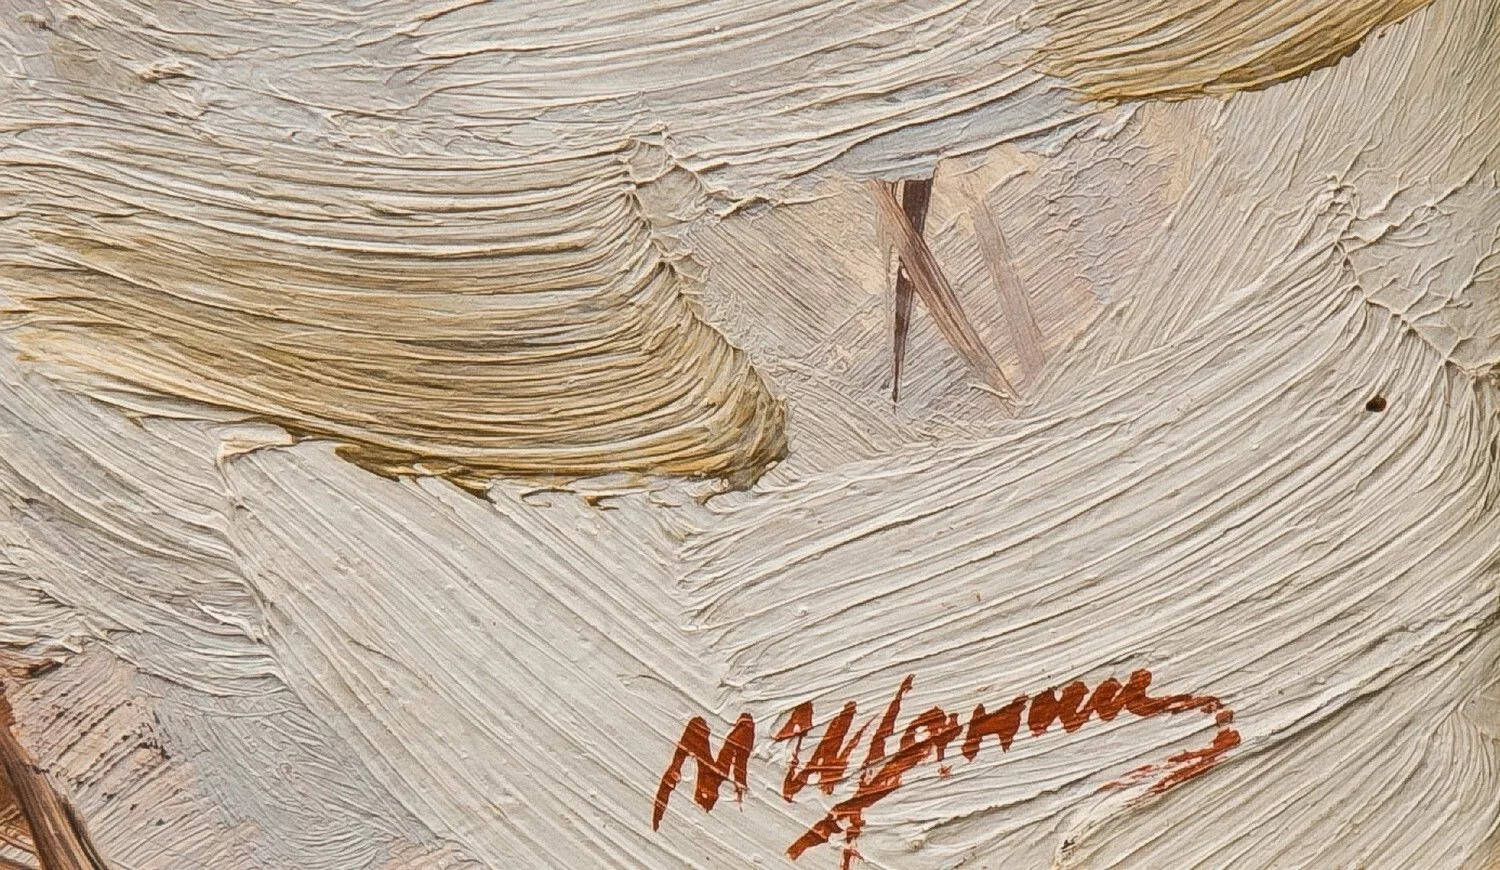
Signature of: q124770290